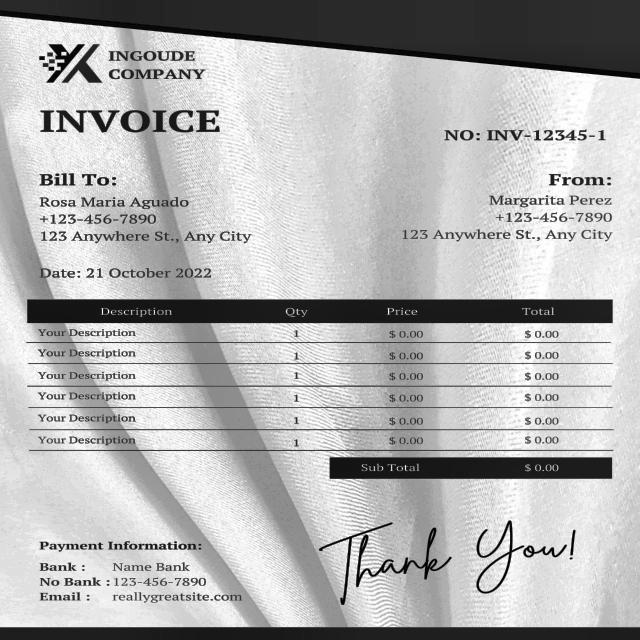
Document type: Invoice